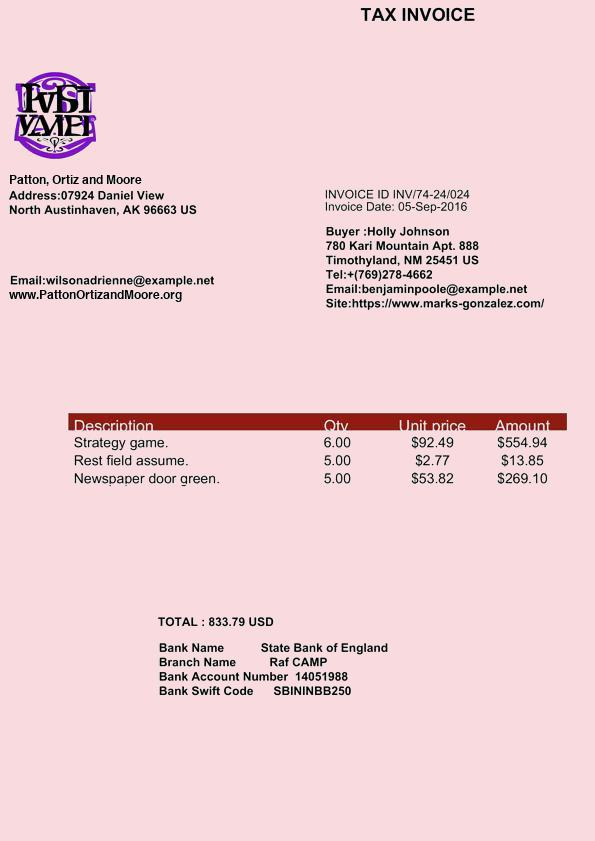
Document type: Invoice